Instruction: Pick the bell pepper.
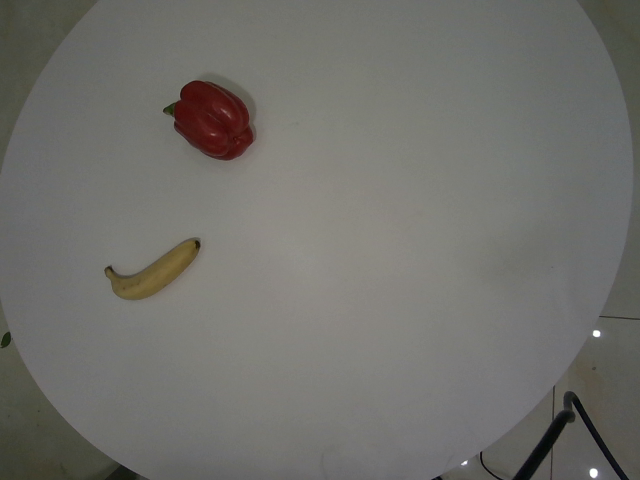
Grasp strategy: vertical